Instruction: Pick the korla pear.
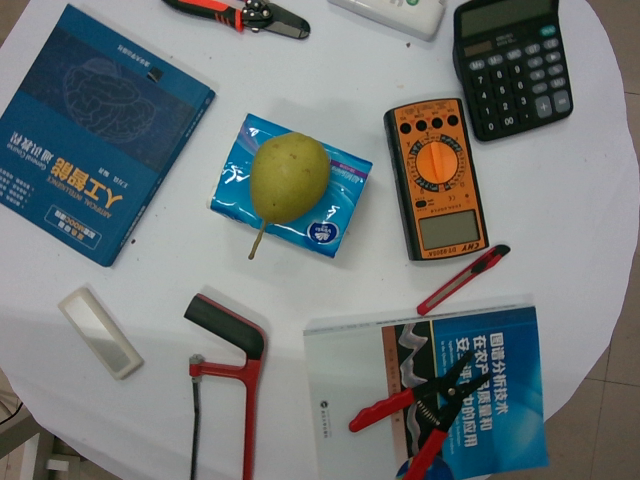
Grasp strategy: vertical